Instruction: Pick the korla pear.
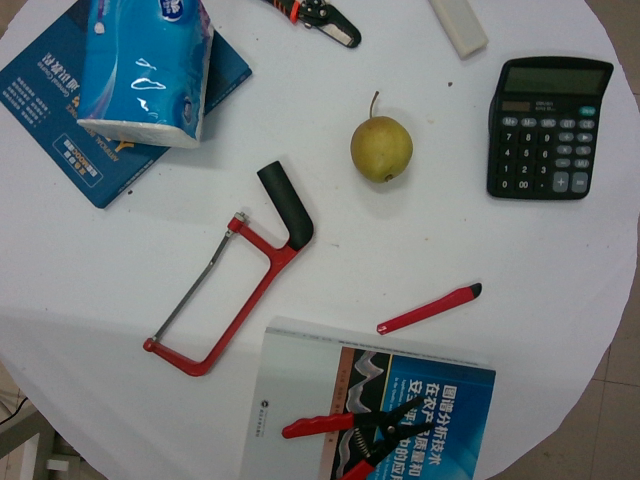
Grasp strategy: vertical